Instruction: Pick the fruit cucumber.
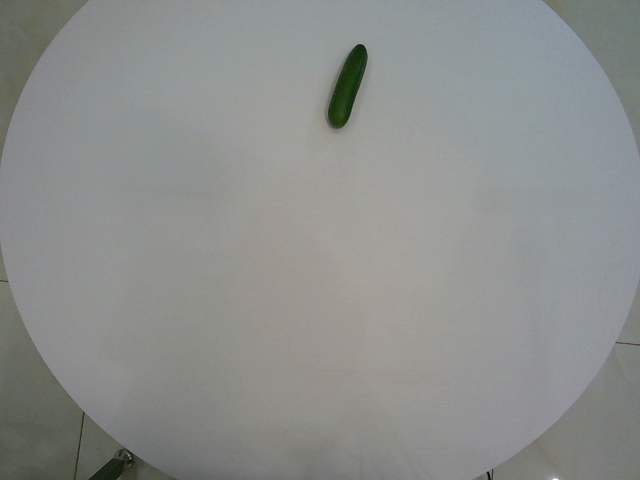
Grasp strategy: vertical